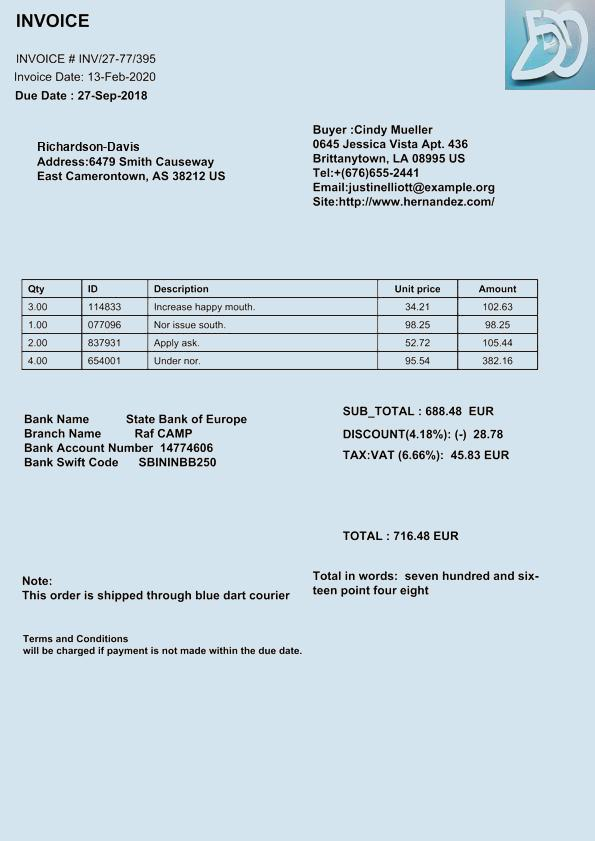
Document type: Invoice